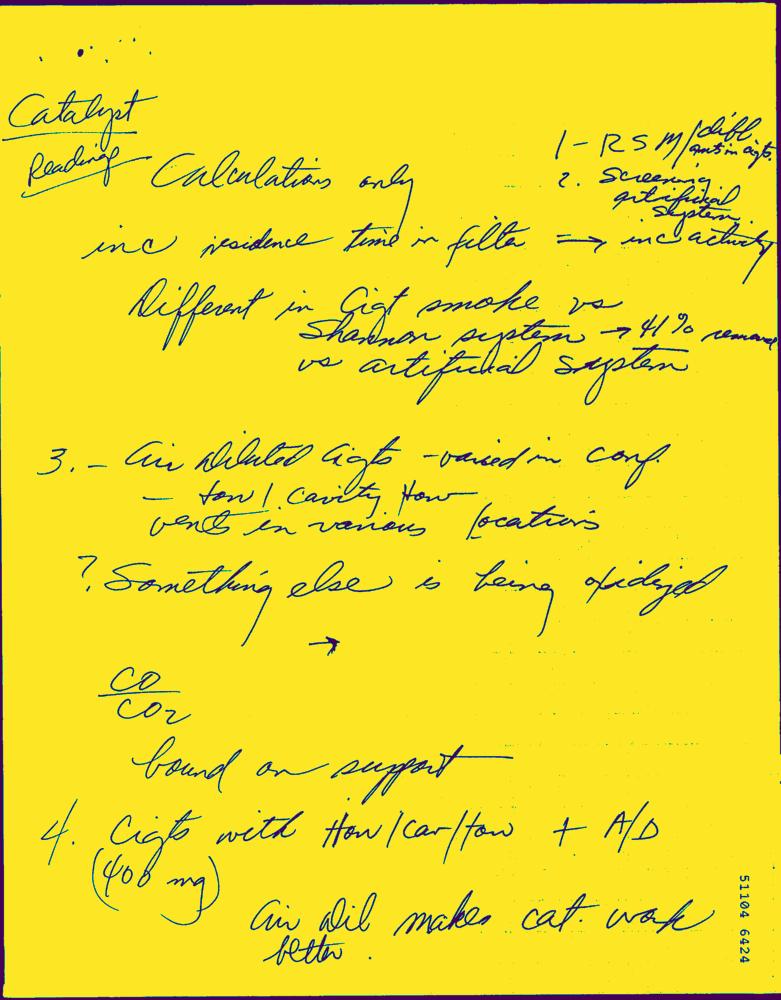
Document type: Hand-Written